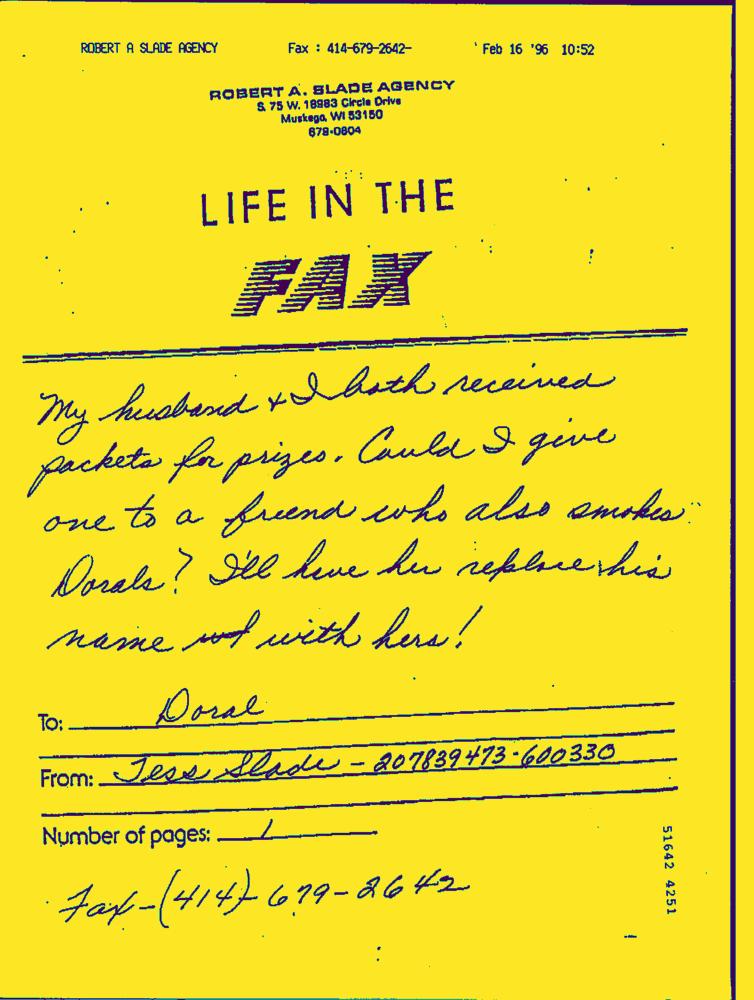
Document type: Hand-Written